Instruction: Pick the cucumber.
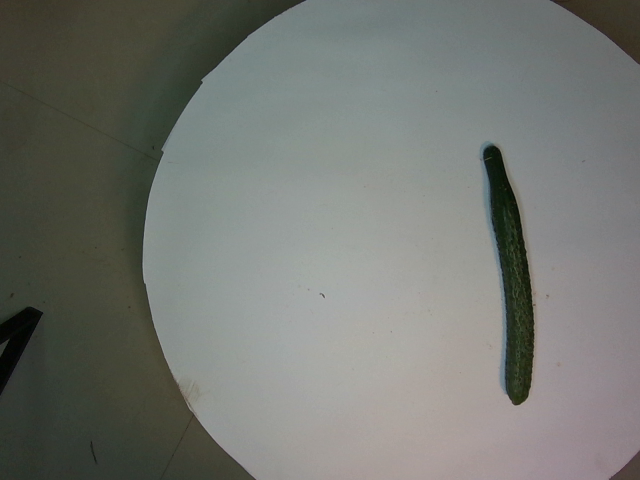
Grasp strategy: vertical